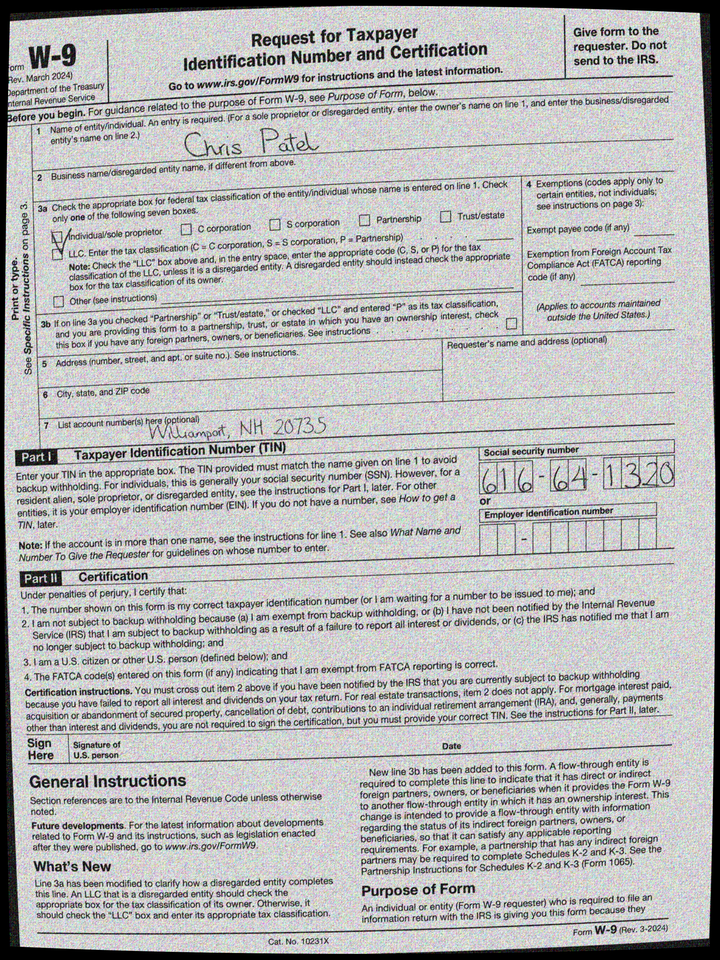
adr2: Williamport, NH 20735
cbx: yes
ssn: 616641320
enm: Chris Patel